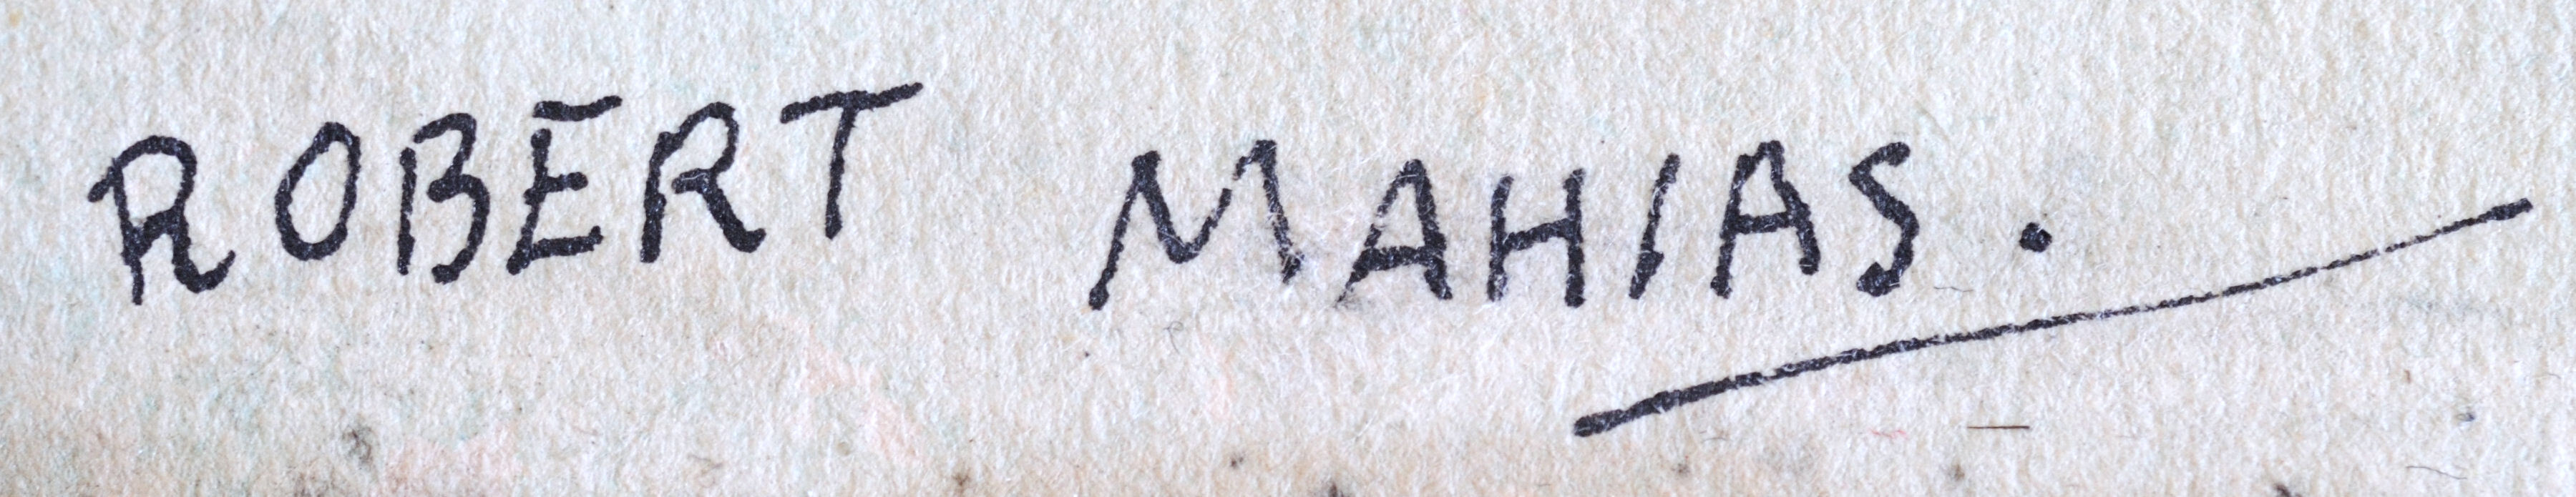
Signature of: robert mahias